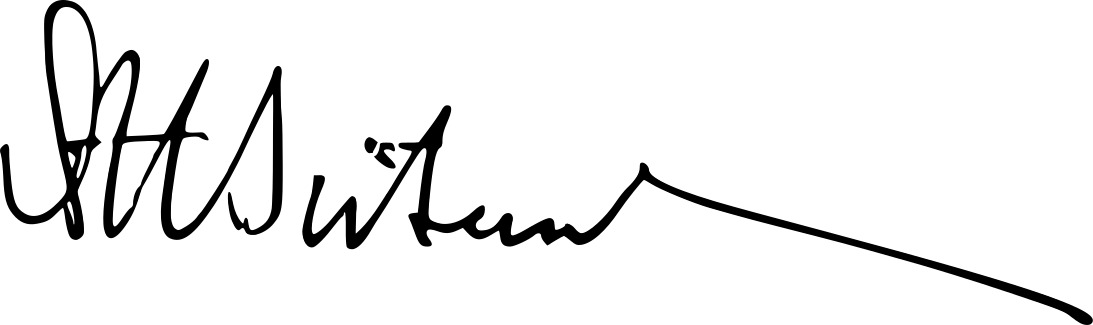
Signature of: hans martin sutermeister